Question: In what way does the history help explain the case?
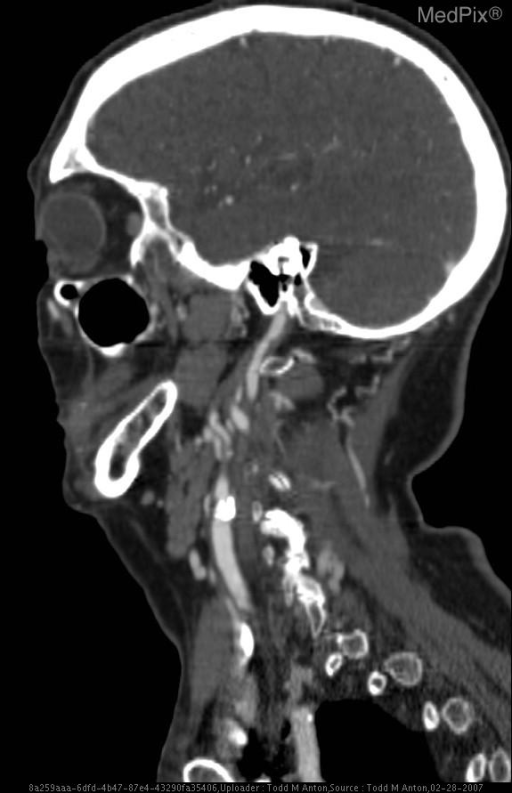
Answer: The patient's history of -87 year old woman
-Left upper extremity weakness and numbness for past couple days
-Son says her left face is “droopy”
-No documented medical history
-On no medications is key in understanding the case.